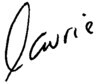
Signature of: laurie jinkins